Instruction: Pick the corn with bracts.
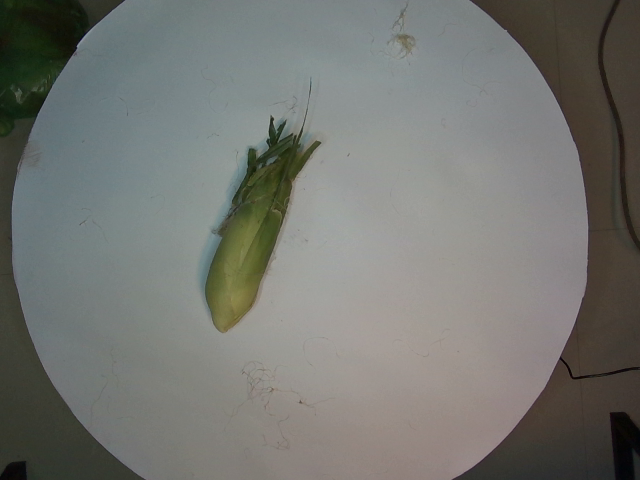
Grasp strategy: vertical